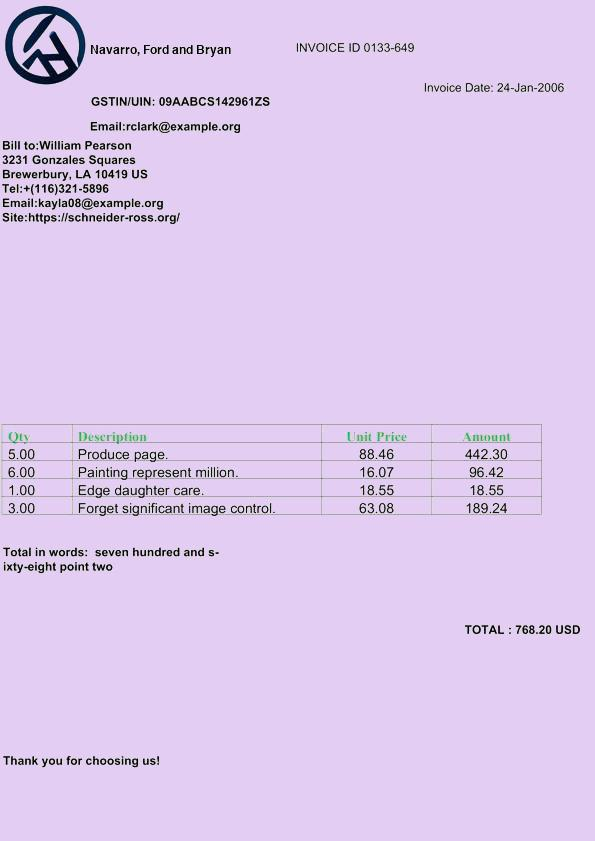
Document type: Invoice